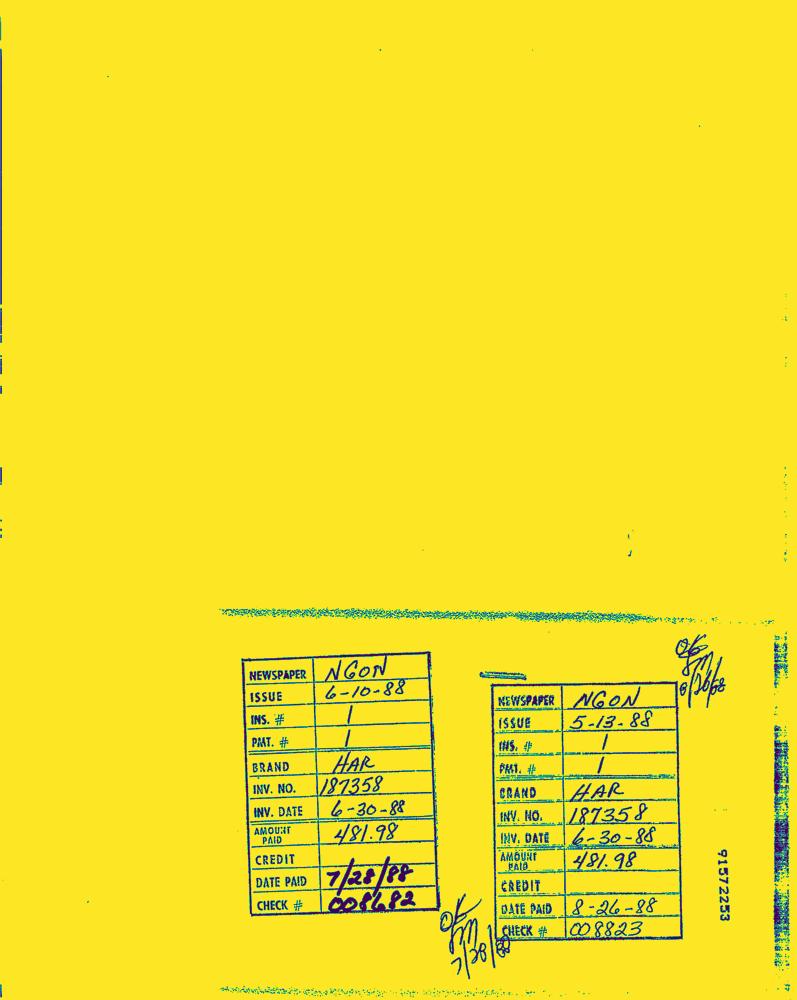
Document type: Invoice-Doc